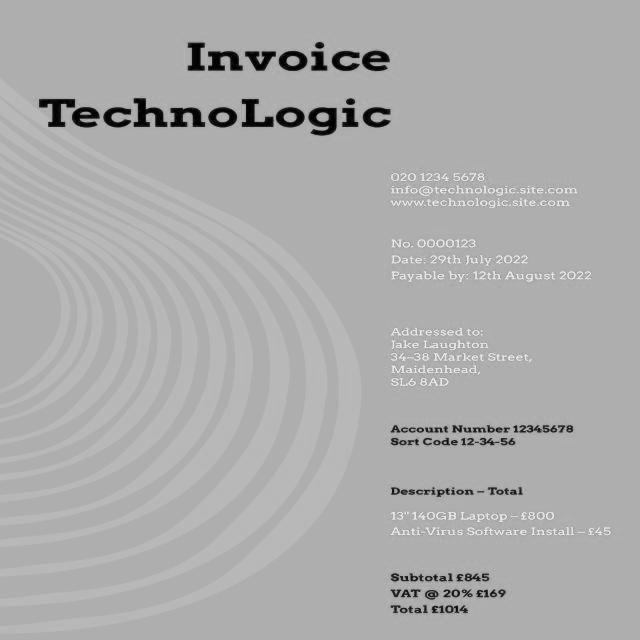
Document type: Invoice